Question: Which state is mentioned in the document?
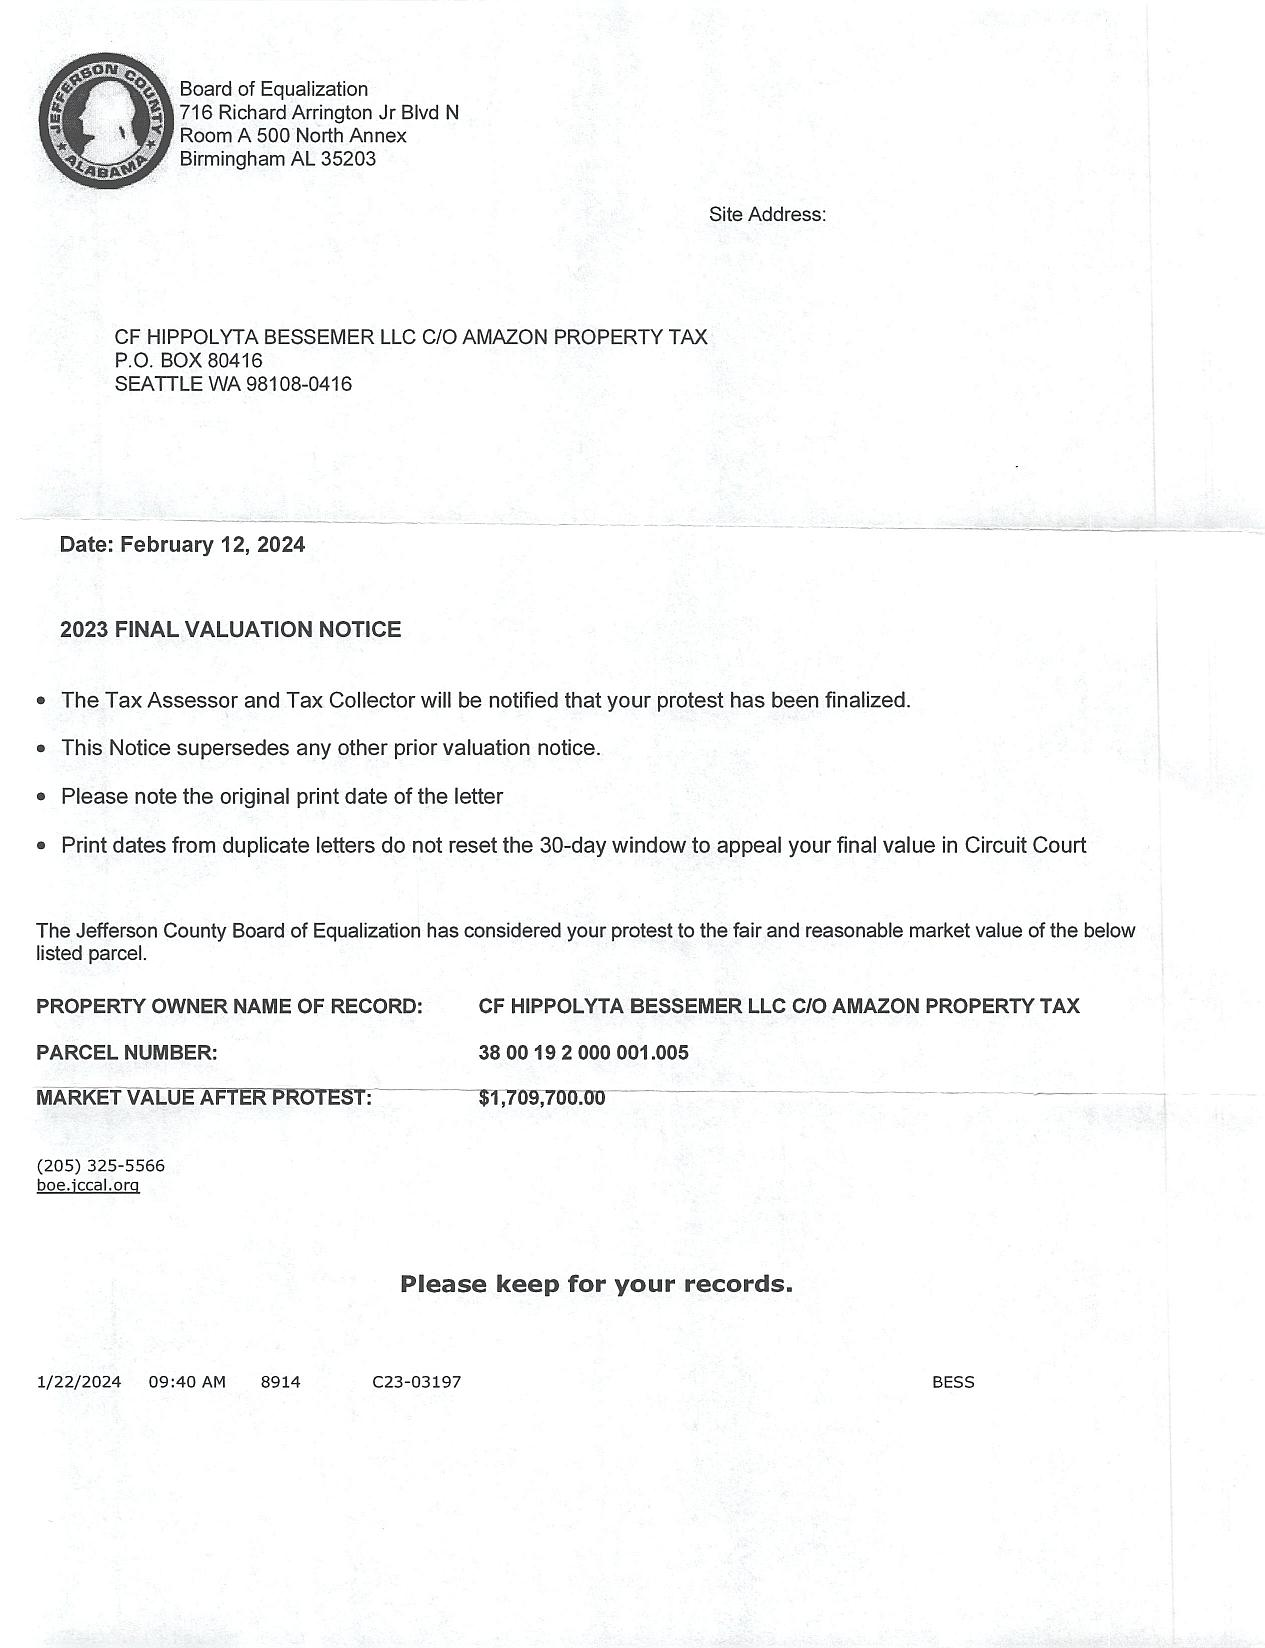
Answer: "AL"